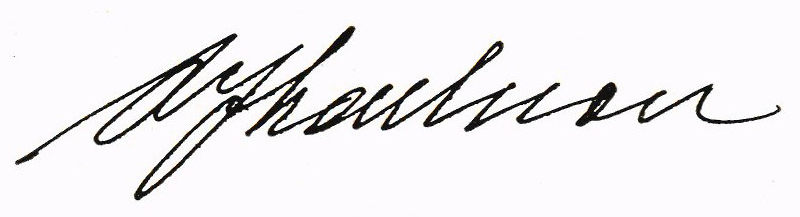
Signature of: johan karlsson i nynäshamn